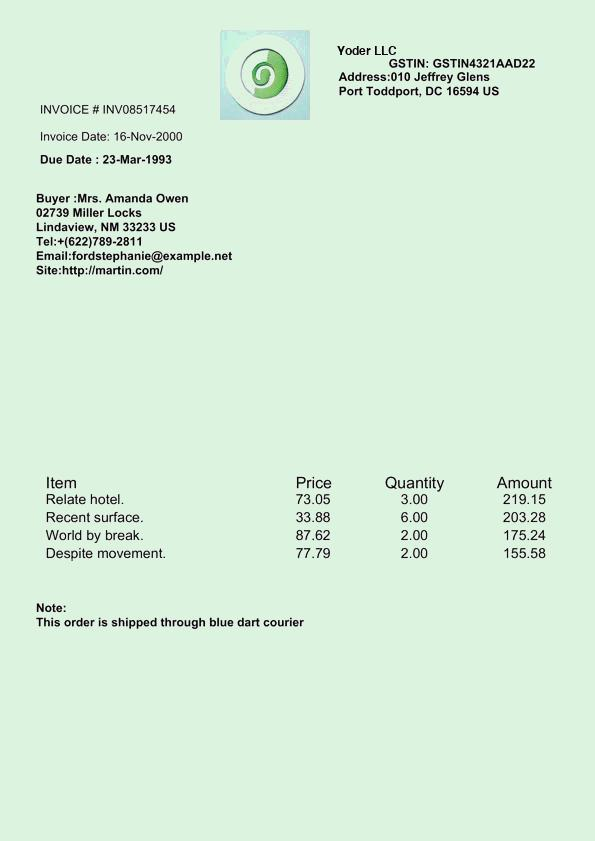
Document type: Invoice